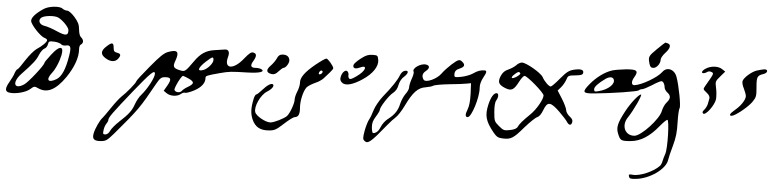
Signature of: petros mavromichalis